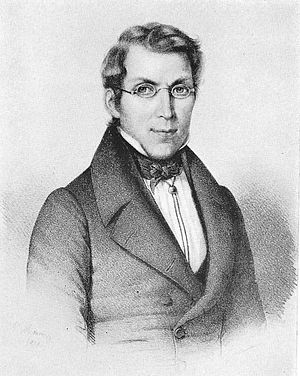
en:Alexandre Vinet de:Alexandre Vinet